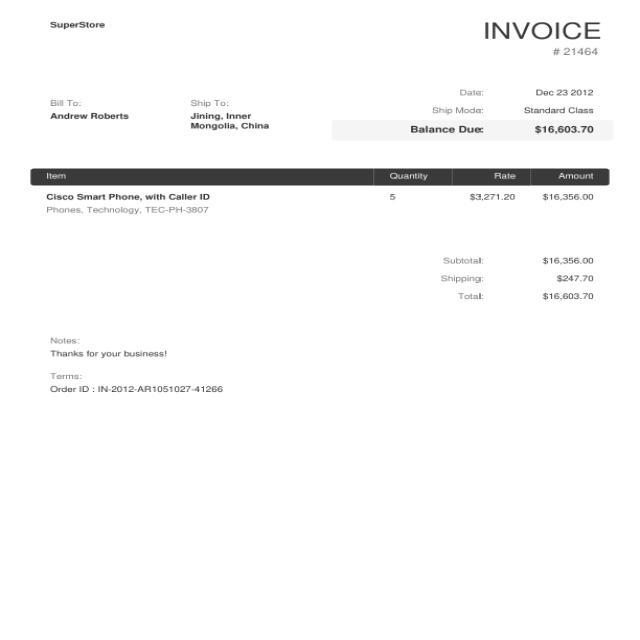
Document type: Invoice